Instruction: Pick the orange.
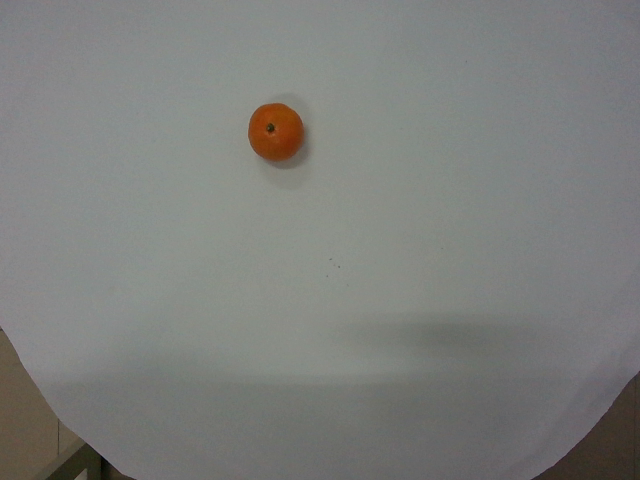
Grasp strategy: vertical